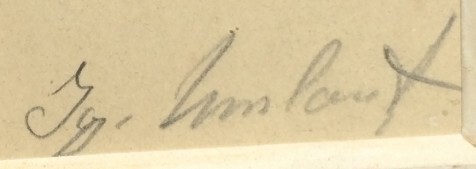
Signature of: ignác umlauf